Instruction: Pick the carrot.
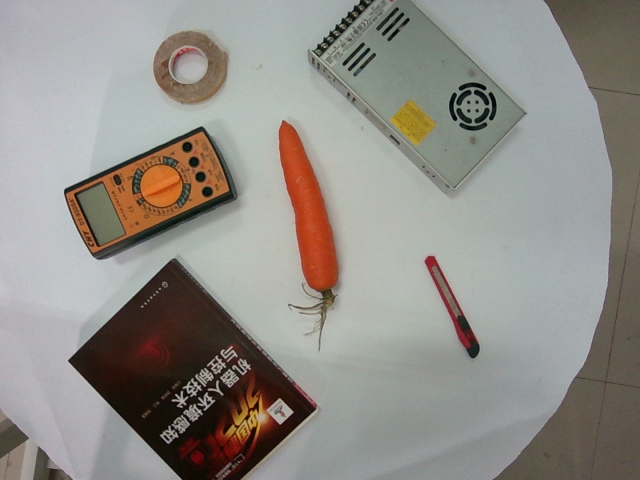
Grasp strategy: vertical